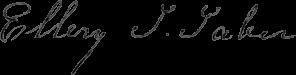
Signature of: ellery tompkins taber